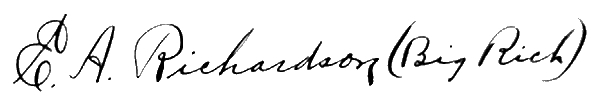
Signature of: e a richardson